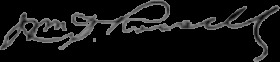
Signature of: william trent rossell